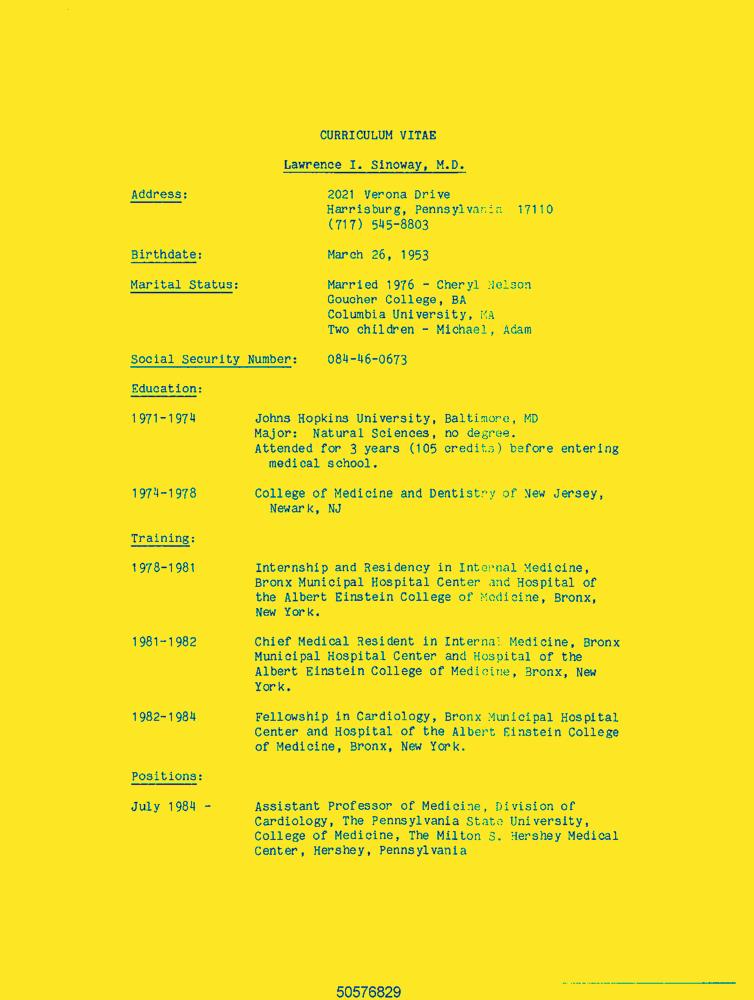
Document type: Resume-Doc